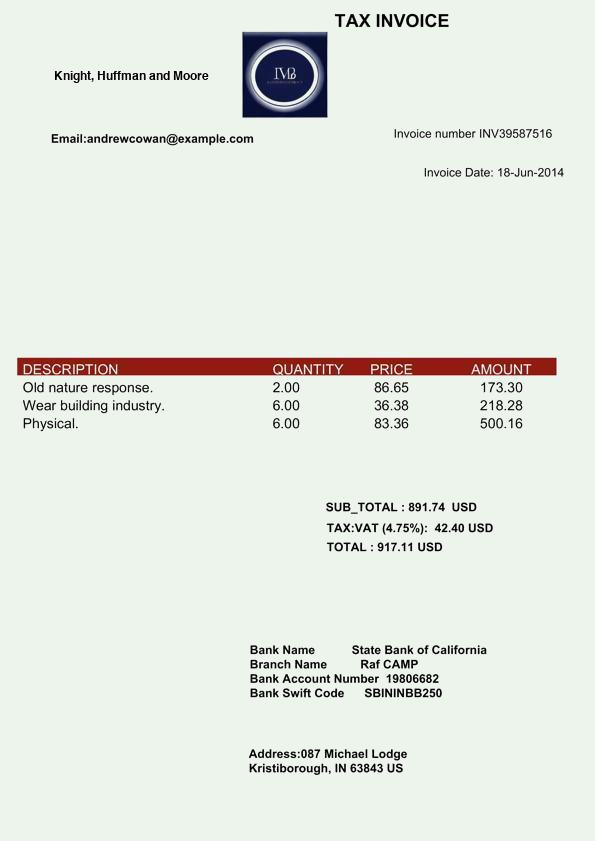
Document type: Invoice